Question: What is the suspected problem?
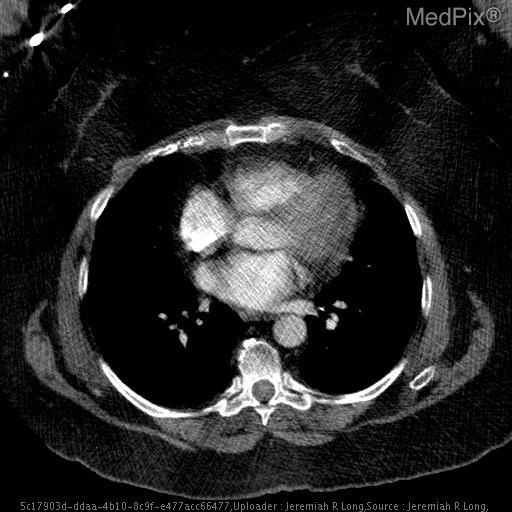
Answer: The findings suggest Axial CT images with intravenous contrast material demonstrate mild smooth thickening of the interatrial septum with diffuse fat attenuation. No pulmonary embolims was present.  Note the large amount of subcutaneous fat circumferentially compatible with a large body mass index.. Axial CT images with intravenous contrast material demonstrate mild smooth thickening of the interatrial septum with diffuse fat attenuation. No pulmonary embolims was present.  Note the large amount of subcutaneous fat circumferentially compatible with a large body mass index.. The patient might have a history of Shortness fo breath with concern for pulmonary embolism..